Question: Explain the disease:
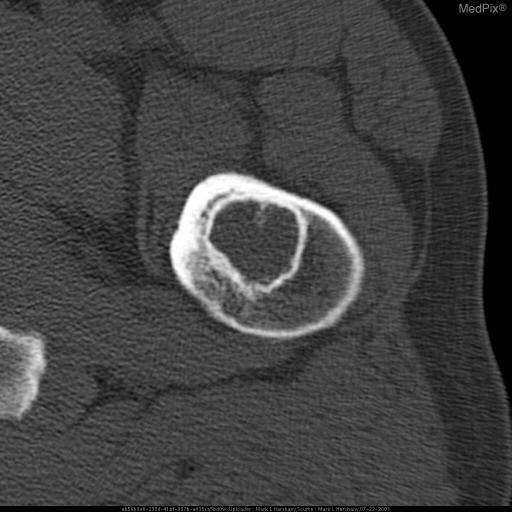
Answer: The disease is discussed as: Liposclerosing myxofibrous tumor (LSMFT) of bone is a benign fibro-osseous lesion that is characterized by a complex mixture of histologic elements, which may include lipoma, fibroxanthoma, myxoma, myxofibroma, fibrous dysplasia–like features, cyst formation, fat necrosis, ischemic ossification, and, rarely, cartilage. Despite its histologic complexity, LSMFT has a relatively characteristic radiologic appearance and skeletal distribution [1].

LSMFT is usually an incidental finding. According to Gilkey [2], they have a broad adult age range, but quite likely have their inception in childhood and slowly alter their appearance over a lifetime. In the majority of instances asymptomatic discovery, lack of distortion of bone outline, and sclerotic borders are indications of stability over many years. Other lesions gradually enlarge, predisposing to pathologic fracture.

The designation of "sclerosing" refers to the intralesional bone formed or mineralized within altered fat. The term "myxofibrous" refers to the fibrous or myxofibrous areas.

The radiologic appearance of LSMFT is often quite characteristic. LSMFT has a striking predilection for the femur: In a study by Kransdorf, et al, approximately 85% of the lesions were at this site, and 91% of the femoral lesions were in the intertrochanteric region. Radiographs typically showed a geographic lesion with a well-defined, often extensively sclerotic margin. The bone contour was normal or showed mild expansile remodeling. Mineralization within the lesion was not uncommon.

LSMFT can be readily distinguished from intraosseous lipoma on CT scans or MR images by the identification of fat within a lipoma. Intraosseous lipomas do occur in the proximal femur, and the differentiation between LSMFT and intraosseous lipoma with involutional change may not be possible on imaging studies. Similarly, in some cases, differentiation between infarct and myxoma may not be possible.

Malignant transformation in lipomatous lesions has been well documented. The prevalence of malignant transformation in LSMFT has been previously reported to be 10%–16%. The increased propensity of LSMFT for malignant transformation is likely to be secondary to its extensive involutional and ischemic change, with the associated sarcoma arising from areas of ischemic ossification within the lesion or from progressive in situ atypism of the altered lipomatous elements.

In summary, LSMFT of bone is a lesion characterized by a complex admixture of histologic patterns. Although LSMFT is not unique in terms of histogenesis, it is distinctive in terms of its morphologic and characteristic radiologic appearances and skeletal distribution. The apparent increased risk of malignant transformation associated with LSMFT underscores the need for close observation of this condition.